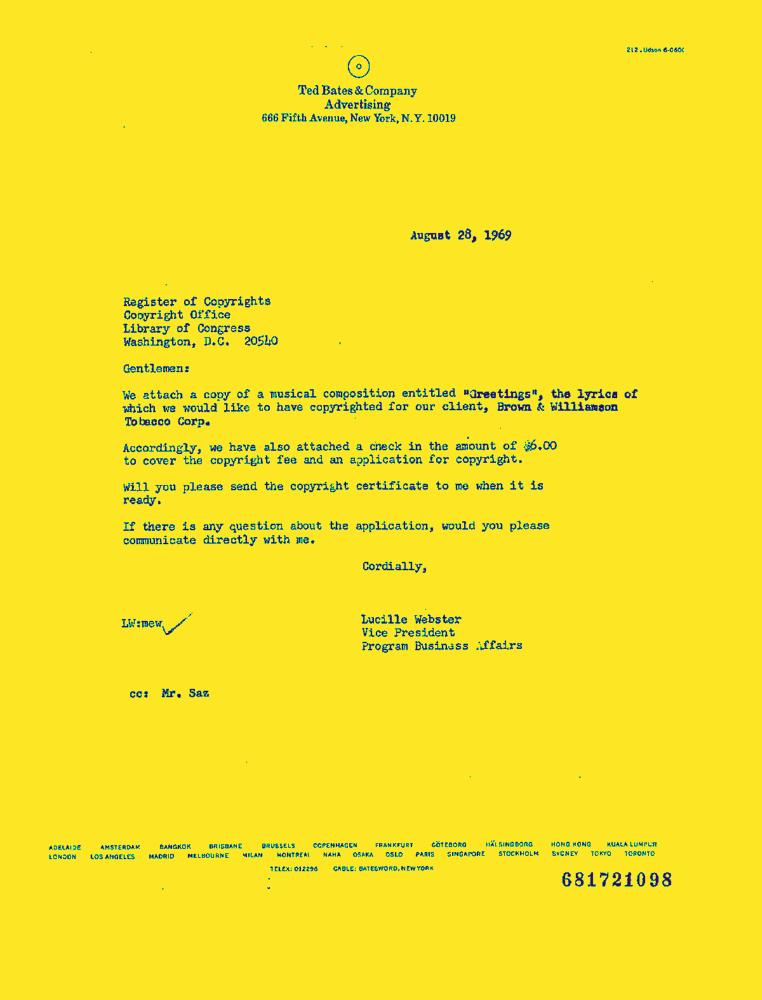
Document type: Letter-Doc